Question: How does the patient history play a role?
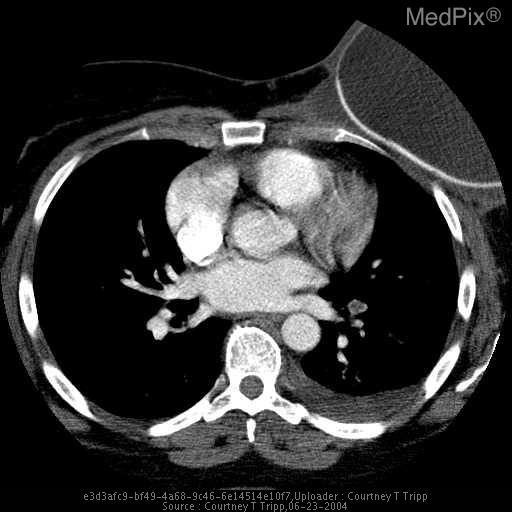
Answer: The patient's history of 37-year-old woman with a chief complaint of chest pain, fever of 103, and left flank pain.  She had a questionable left lower lobe infiltrate on plain film.  The patient was sent for a CT-pulmonary angiogram for a suspected pulmonary embolus (PE). is key in understanding the case.